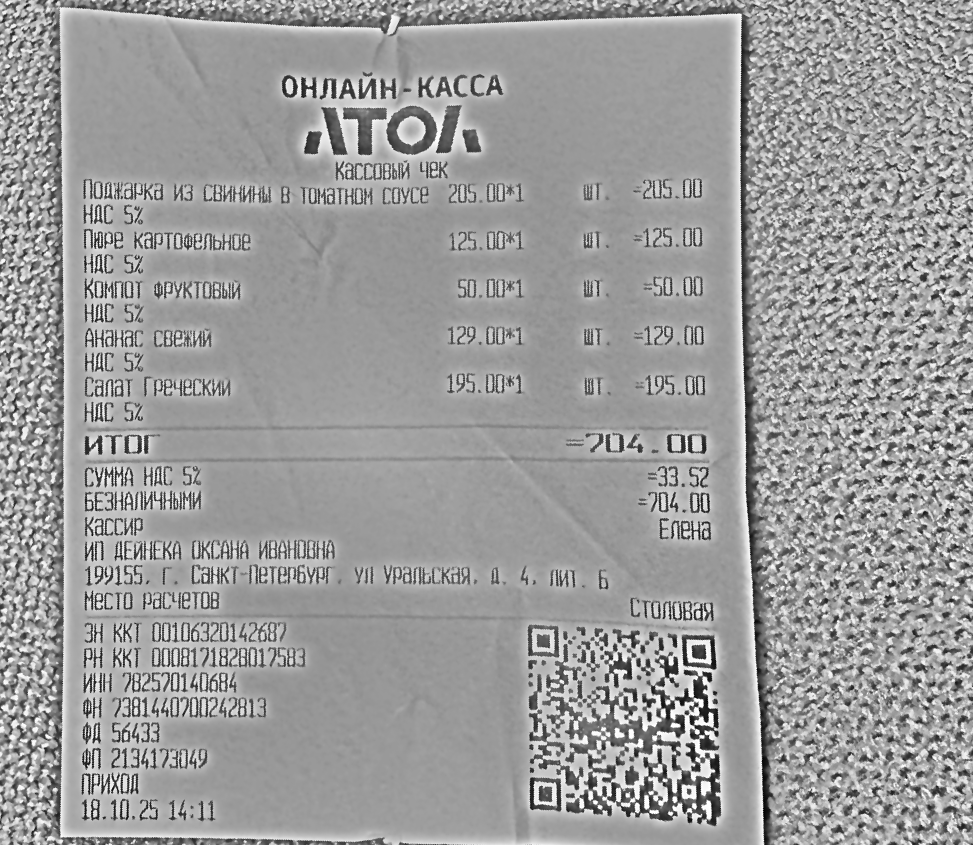
Продавец: ИП ДЕЙНЕКА ОКСАНА ИВАНОВНА
ИНН: 782570140684
Дата: 18.10.25 14:11
Товары: Поджарка из свинины в томатном соусе; Пюре картофельное; Компот фруктовый; Ананас свежий; Салат Греческий
Количество: 1; 1; 1; 1; 1
Цена: 205.00; 125.00; 50.00; 129.00; 195.00
Сумма: 205.00; 125.00; 50.00; 129.00; 195.00
Итого: 704.00